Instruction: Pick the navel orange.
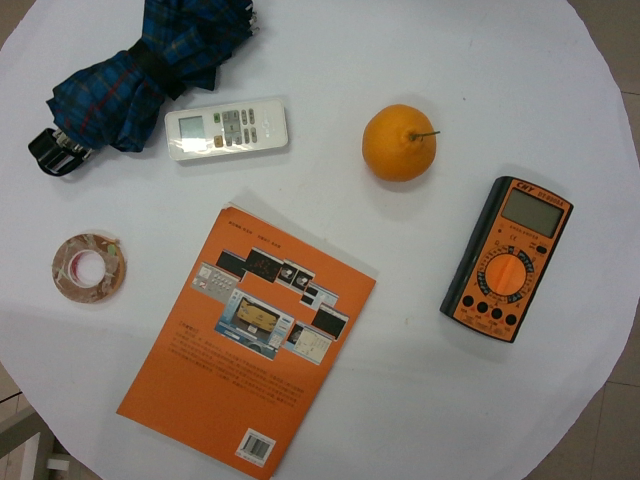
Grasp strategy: vertical